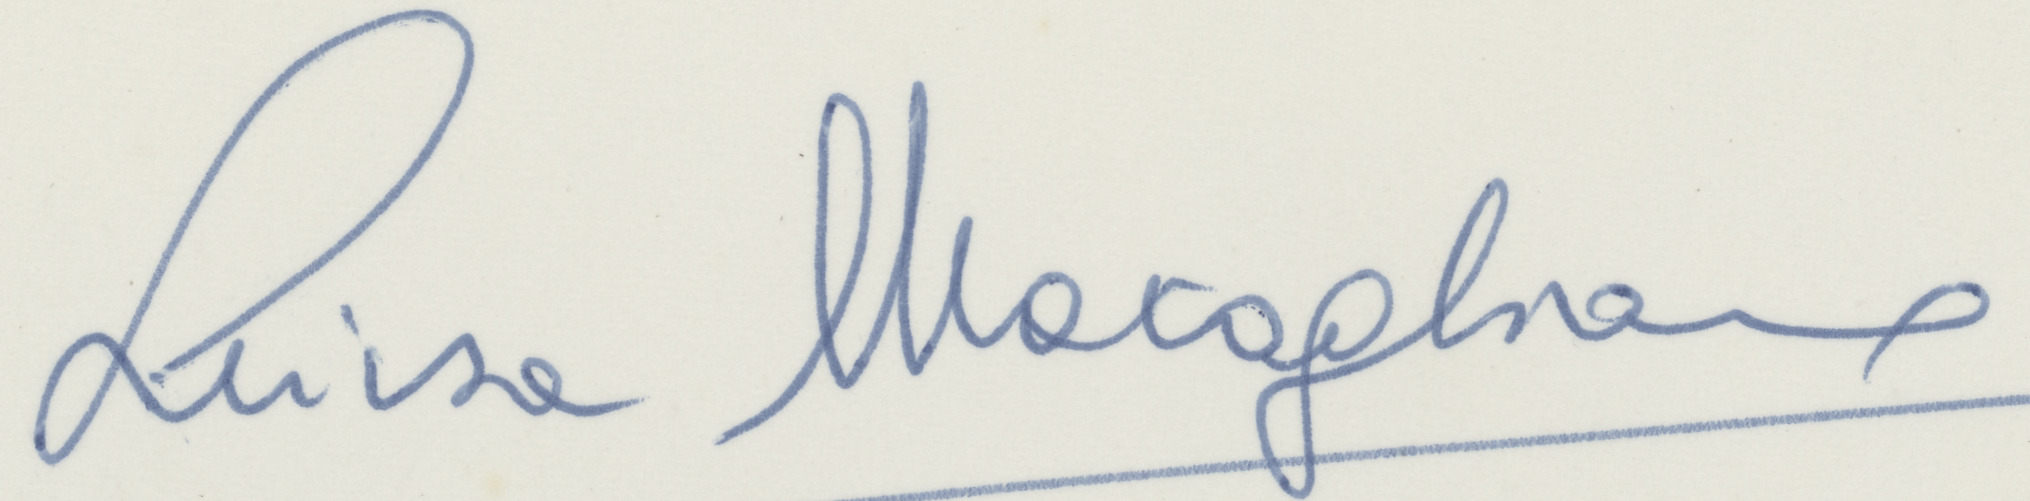
Signature of: luisa maragliano